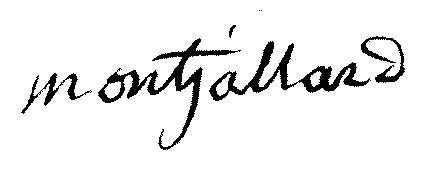
Signature of: jean joseph andré montjallard